Question: What appears to be the issue?
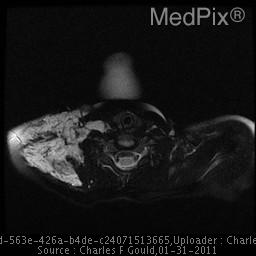
Answer: The findings suggest Lobulated, intensely enhancing mass lesion with high flow intralesional vessels.. Axial T2 image demonstrating large lobulated infiltrative mass within the right supraclavicular region which is isointense to muscle.. The patient might have a history of 15 month old baby girl with enlarging right supraclavicular / shoulder mass..